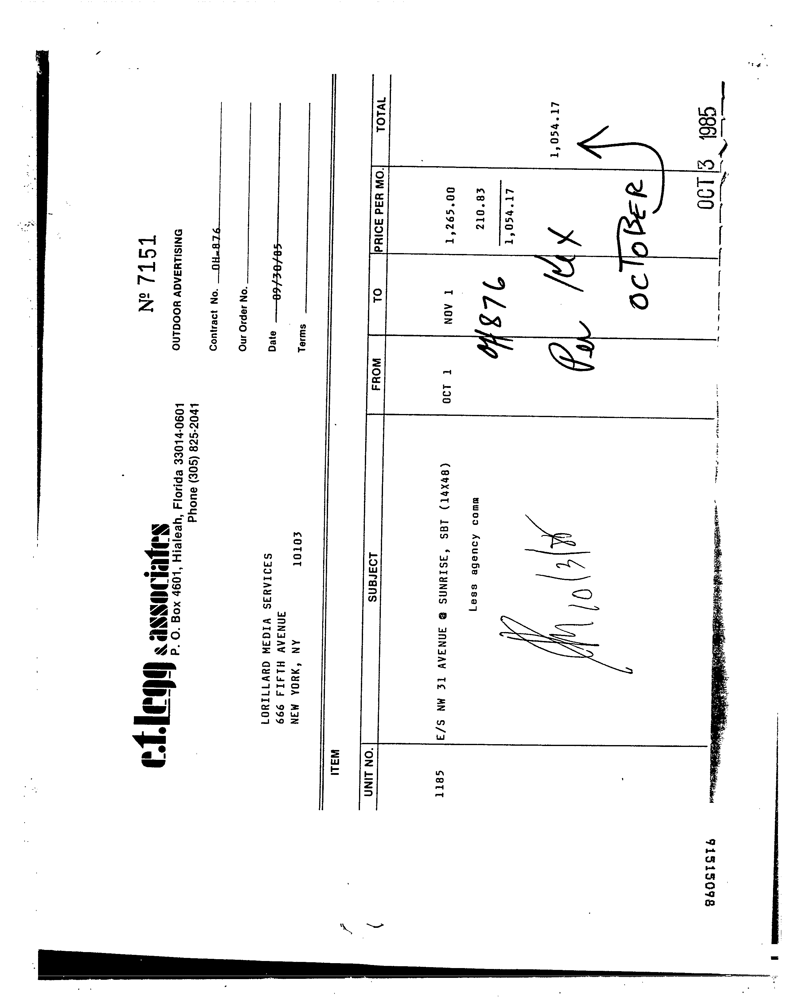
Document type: Invoice